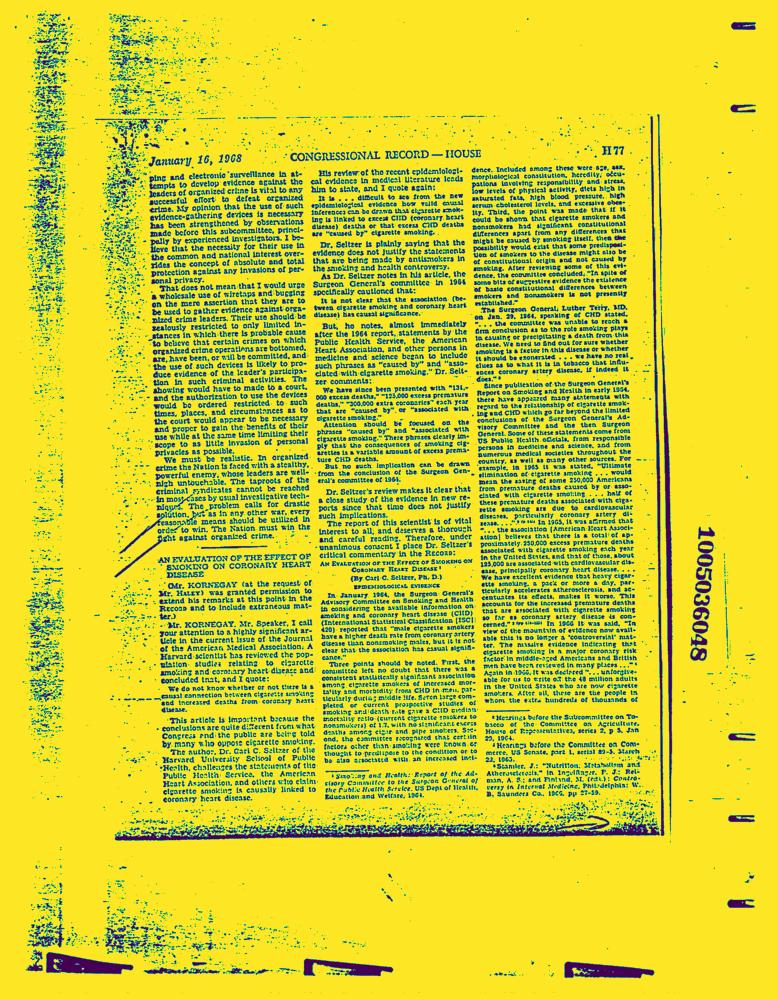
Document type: News-Article